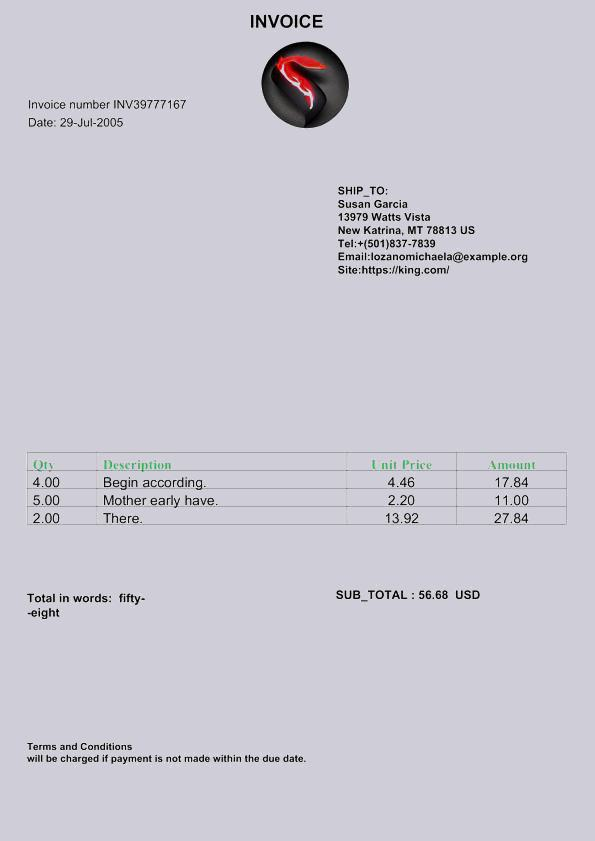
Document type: Invoice